Question: Talk about the condition:
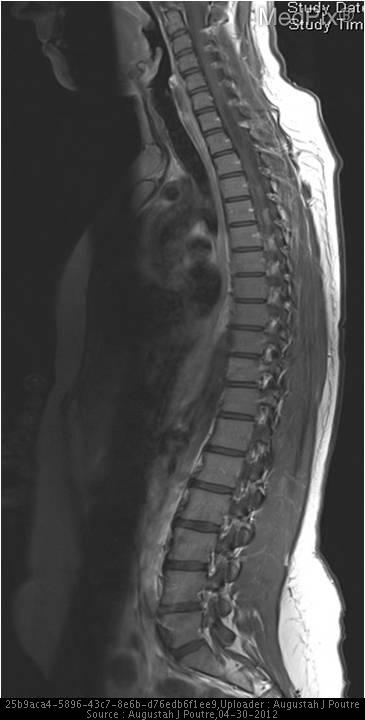
Answer: The disease is discussed as: The Chiari I formation (sometimes termed congenital tonsillar ectopia) that presents in adult patients is herniation of the cerebellar tonsils over 5mm below the line connecting the basion with the opisthion (the foramen magnum).  Several proposed causes are a small posterior fossa, disproportionate CSF absorption from subarachnoid spinal space, and cerebellar overgrowth.  It is commonly associated with syringohydromyelia 30-60% and hydrocephalus 20-25%.  Other associated defects include basilar invagination (25-50%), Klippel-Feil (5-10%), and atlantooccipital assimilation (1-5%).  Unlike the Chiari II formation, Chiari I formations are not associated with myelomeningoceles.

The diagnosis is based on the amount of herniation of the cerebellar tonsils into the foramen magnum and the patient’s age.  Up to age 10, at least 6mm is required for the diagnosis, at least 5mm for 10-30 years, and 4mm for greater than 30 years of age.